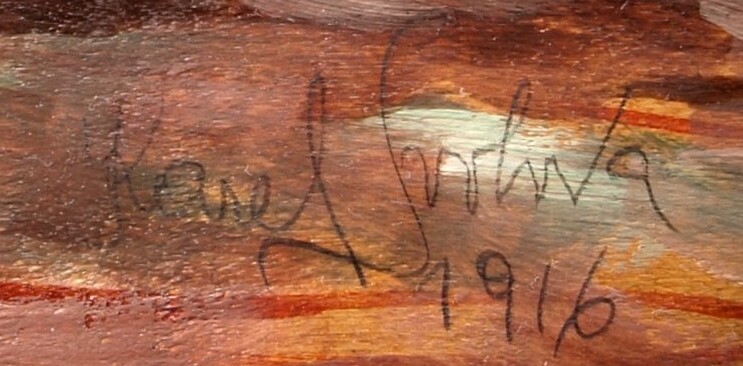
Signature of: karel svoboda škréta